Question: What might the diagnosis be?
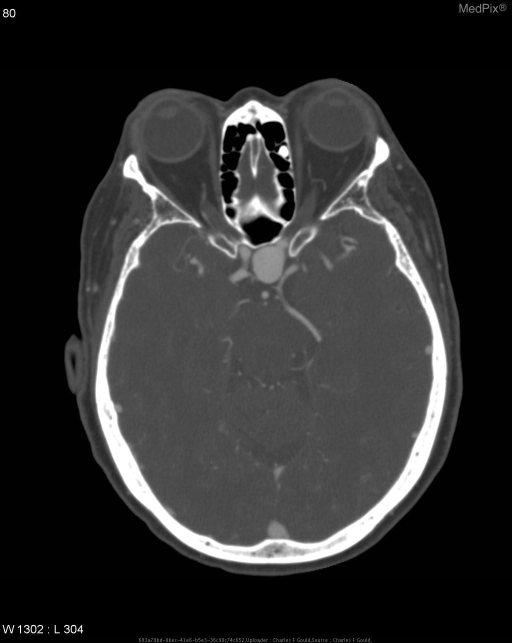
Answer: The possible diagnosis includes •  Congenital berry aneurysm
•  Atherosclerotic fusiform aneurysm
•  Mycotic aneurysm.